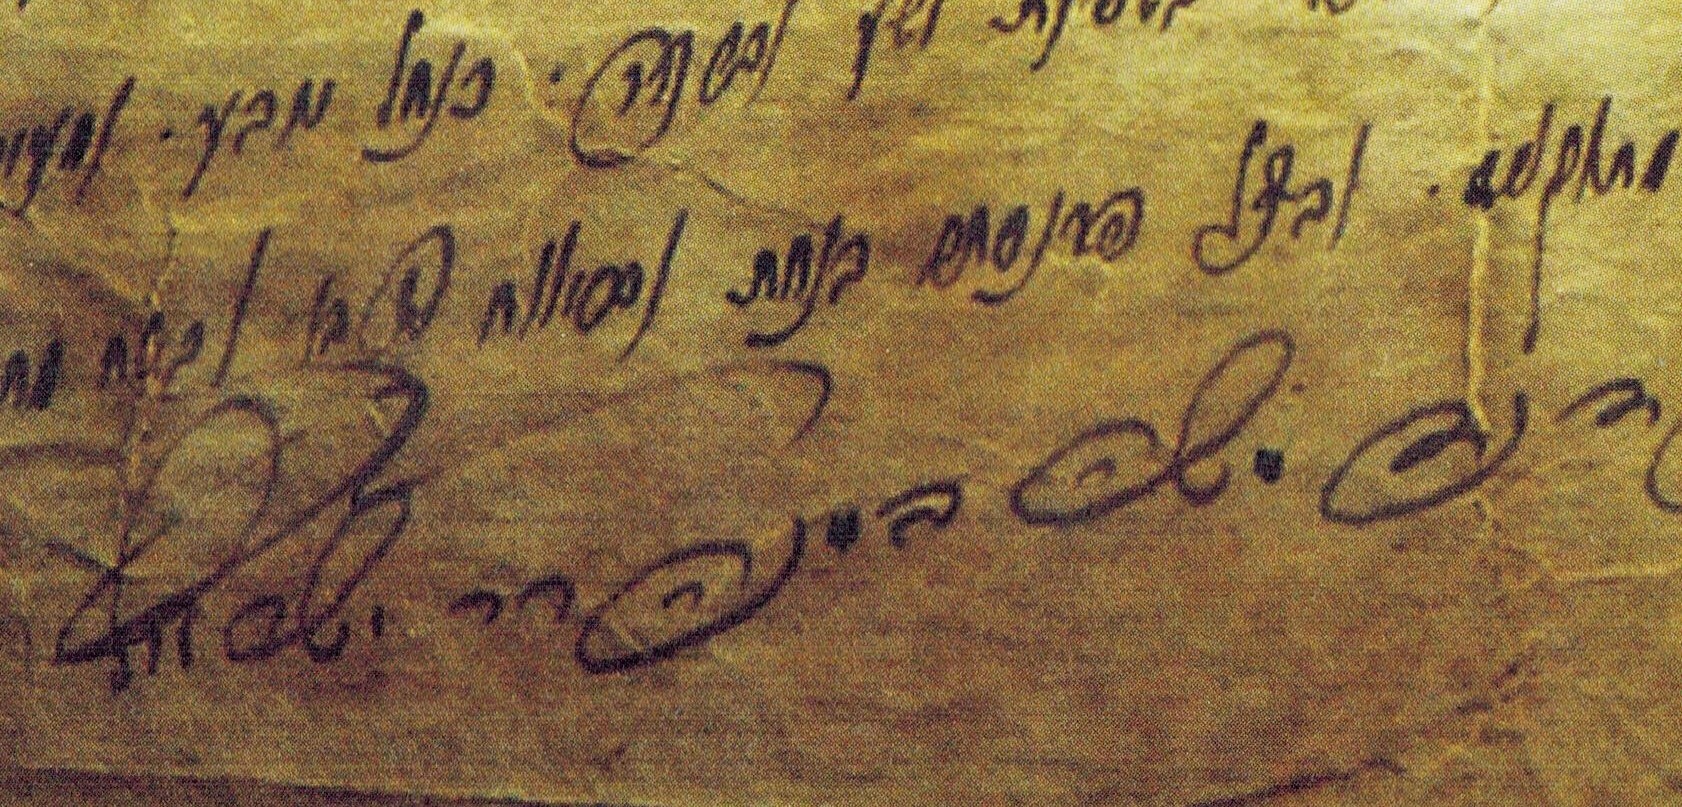
Signature of: david mosheh tshortkov